Question: What do the imaging results show?
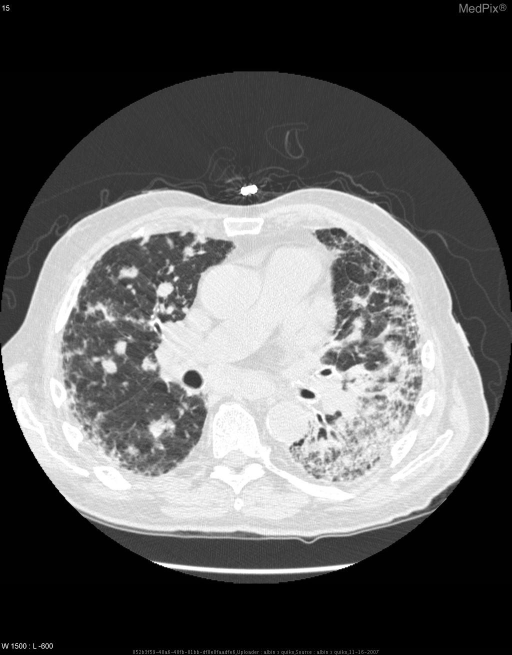
Answer: The imaging shows CXR:  Diffuse opacities throughout bilateral lungs indicative of a fibrotic process.  Multiple pulmonary nodules found throughout bilateral lung fields.

CT:  Multifocal nodular opacities throughout the bilateral lungs concerning for diffuse metastatic disease. Fibrotic changes with a lower lobe predominance at the representing idiopathic pulmonary fibrosis. There are too numerous to count multifocal nodular opacities throughout bilateral lung slices.  Diffuse interlobular septal thickening and peribronchial cuffing noted, predominantly in the lung bases.  Honeycombing and fibrotic changes are also present bilaterally.  There is a small left pleural effusion.   Mediastinal adenopathy is present to include the pretracheal, paratracheal, AP window and subcarinal chains.